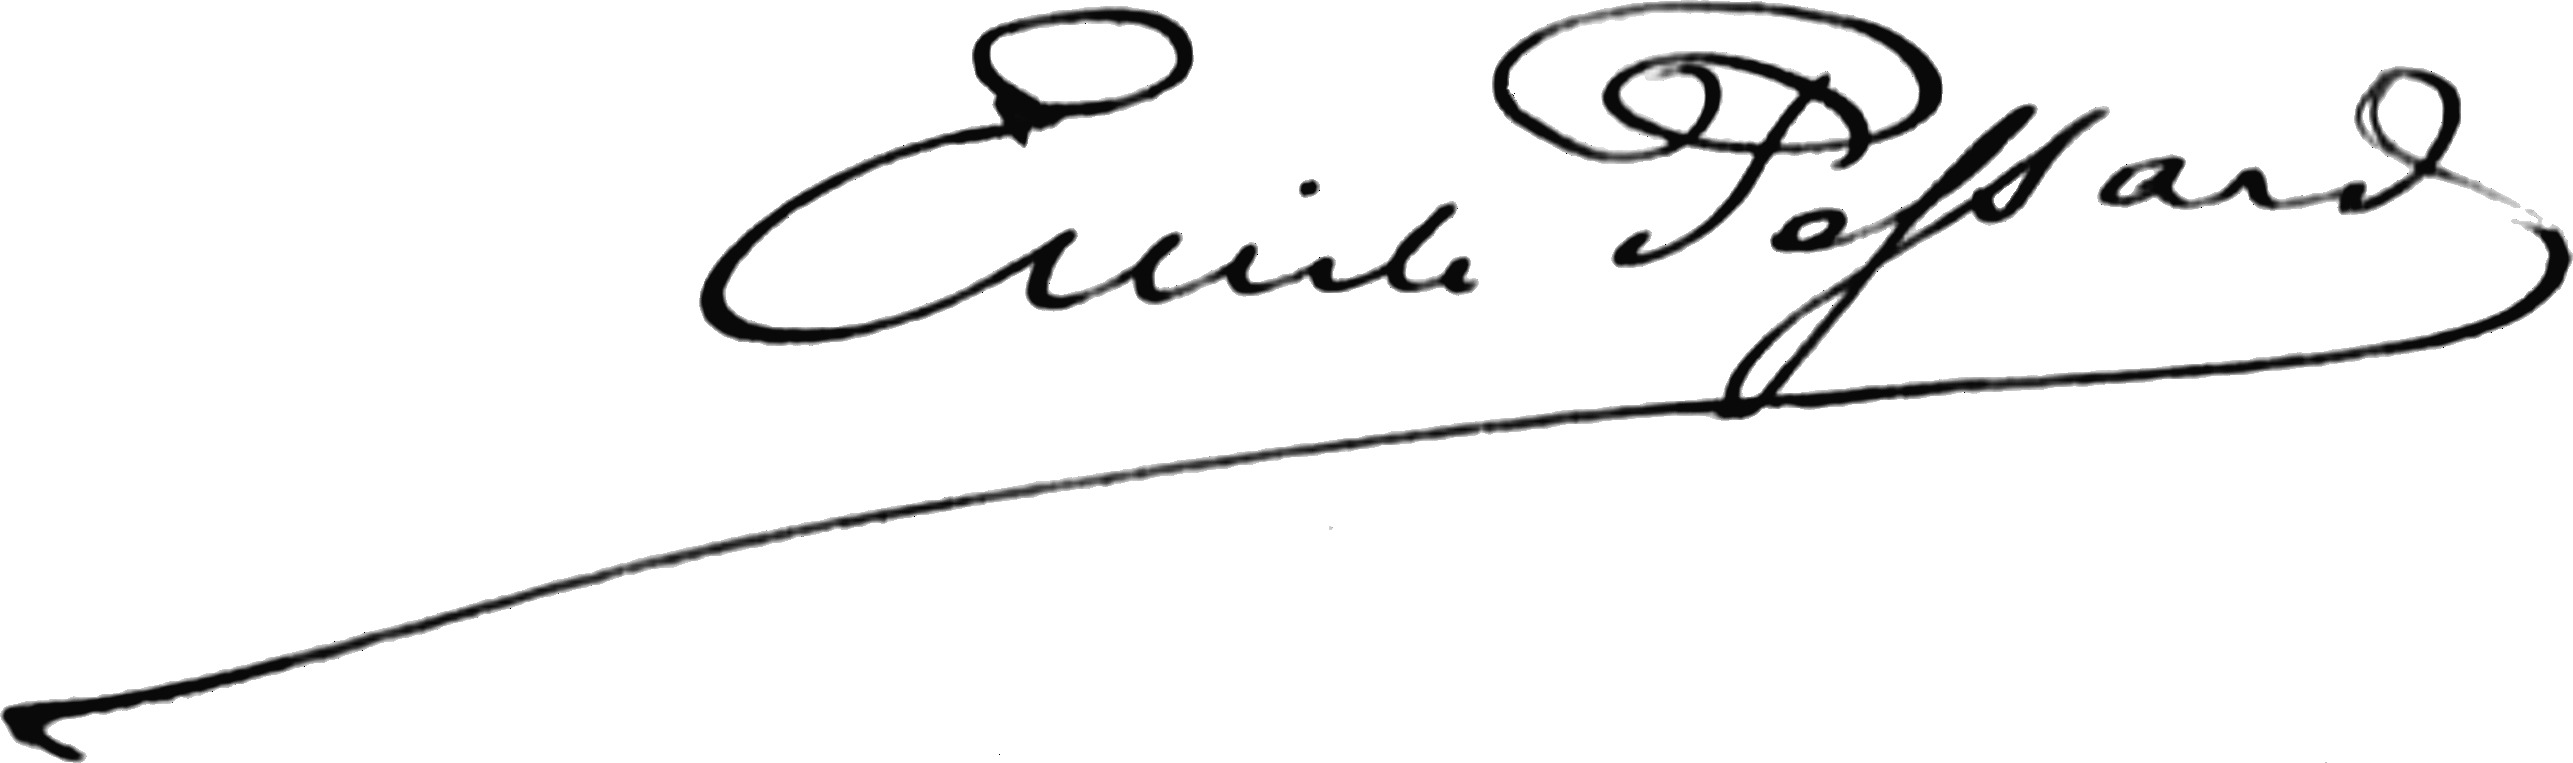
Signature of: emile pessard